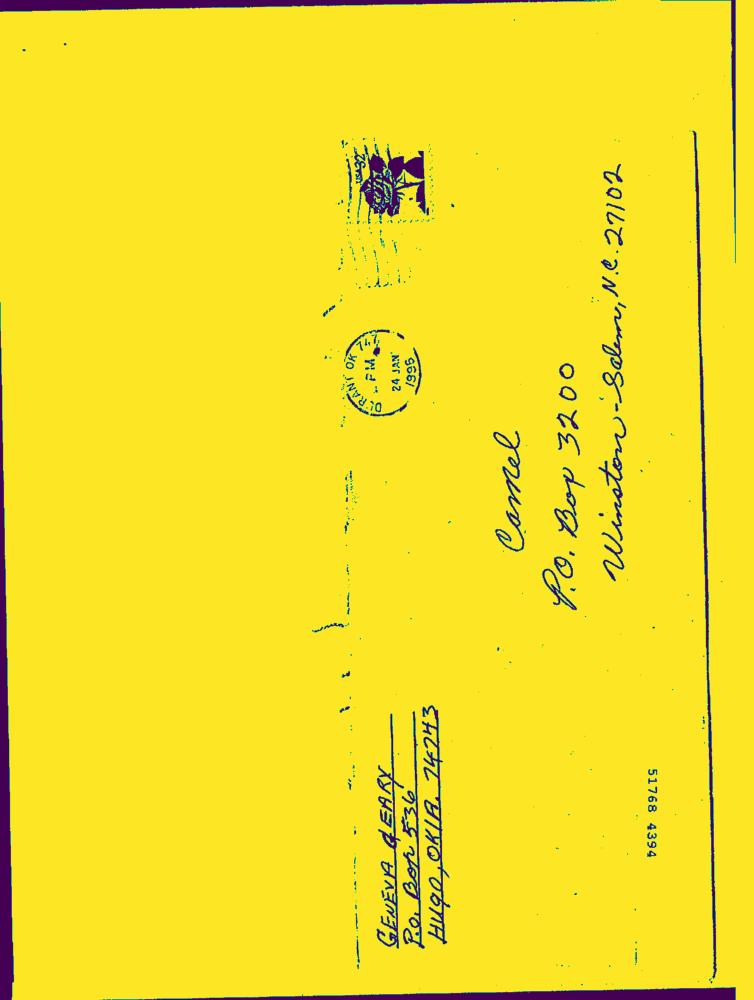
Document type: Hand-Written